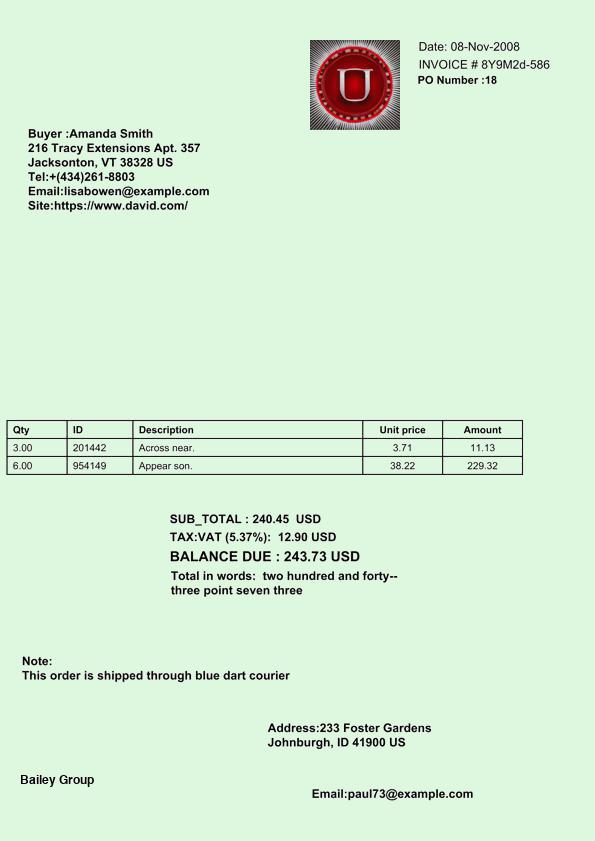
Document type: Invoice